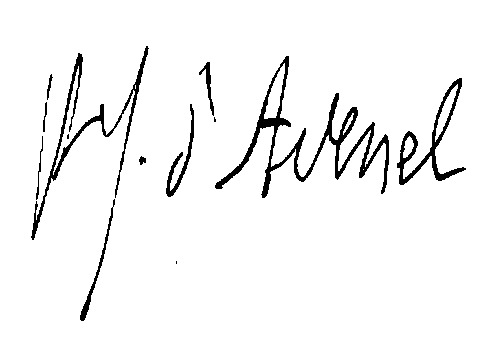
Signature of: georges d avenel